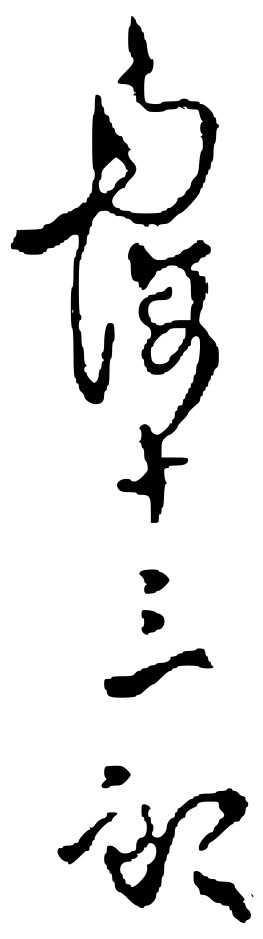
Signature of: kong yu kau